Question: What appears to be the issue?
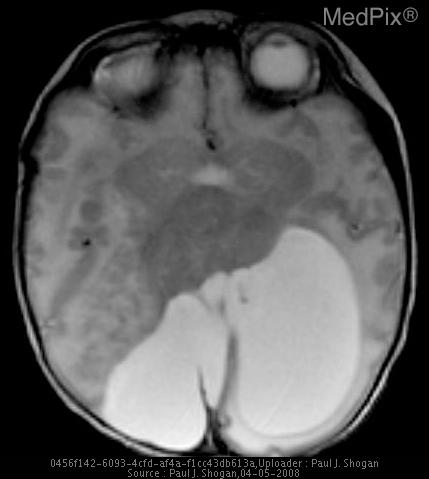
Answer: The findings suggest This patient has agenesis of the corpus callosum.  The posterior fossa is small, with a normally formed cerebellum, which is compressed inferiorly, and the 4th ventricle and cerebral aqueduct are patent.  The globes maintain cross-midline symmetry, and hypotelorism is noted.  The optic tracts are normally formed.  The thalami are fused, and there is partial interhemispheric fusion of the insular parenchyma, and a suggestion of anterior frontal lobe fusion.  There is a partially formed posterior falx cerebri, and anterior interhemispheric fissure.  There is a probable large monoventricle with a dorsal interhemispheric cyst, abutting dysplastic cerebral tissue.  There is an apparent hypoplastic left internal jugular vein.  A cephalocele at the vertex is also noted.. T2 weighted axial image reveals fusion of the thalami. There is a partially formed posterior falx cerebri, and anterior interhemispheric fissure.  Again noted is a rudimentary left occipital horn abutting dysplastic cerebral tissue.  There is a prominent third ventricle, and left larger than right lateral ventricle.  Additionally, a fluid collection is noted to the right of the posterior falx cerebri.. The patient might have a history of Full-term neonate with abnormal prenatal ultrasound..